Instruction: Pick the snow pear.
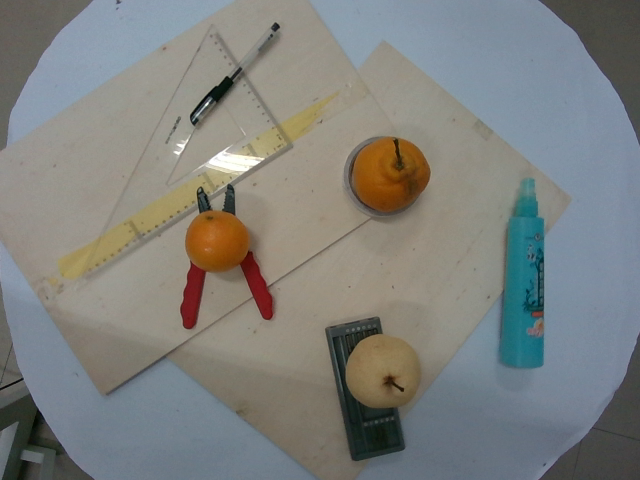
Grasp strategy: vertical